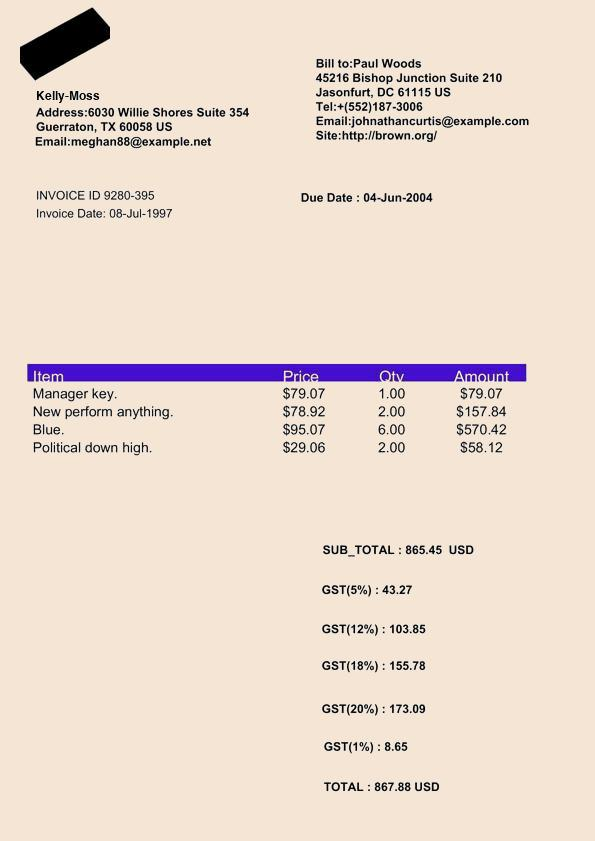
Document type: Invoice